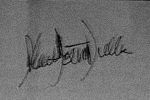
Signature of: john foster dulles